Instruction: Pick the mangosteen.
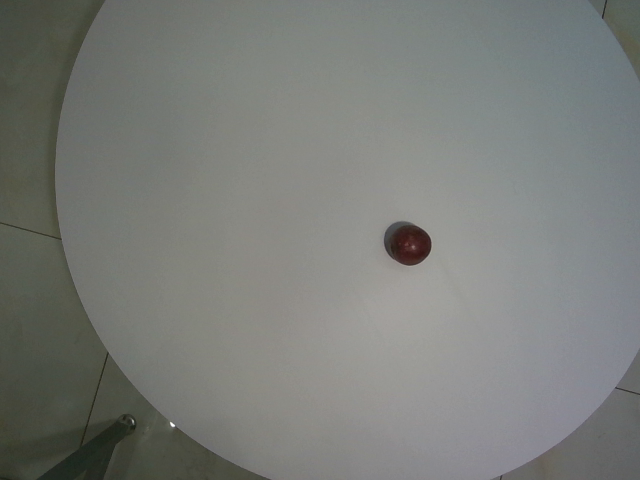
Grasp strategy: vertical